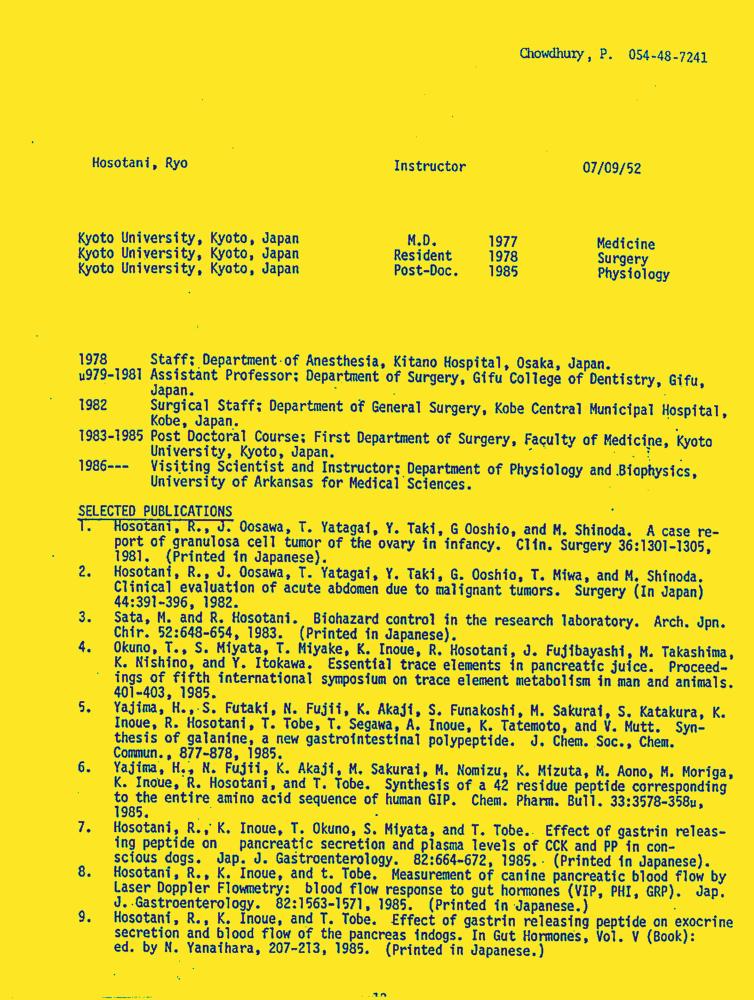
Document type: Resume-Doc